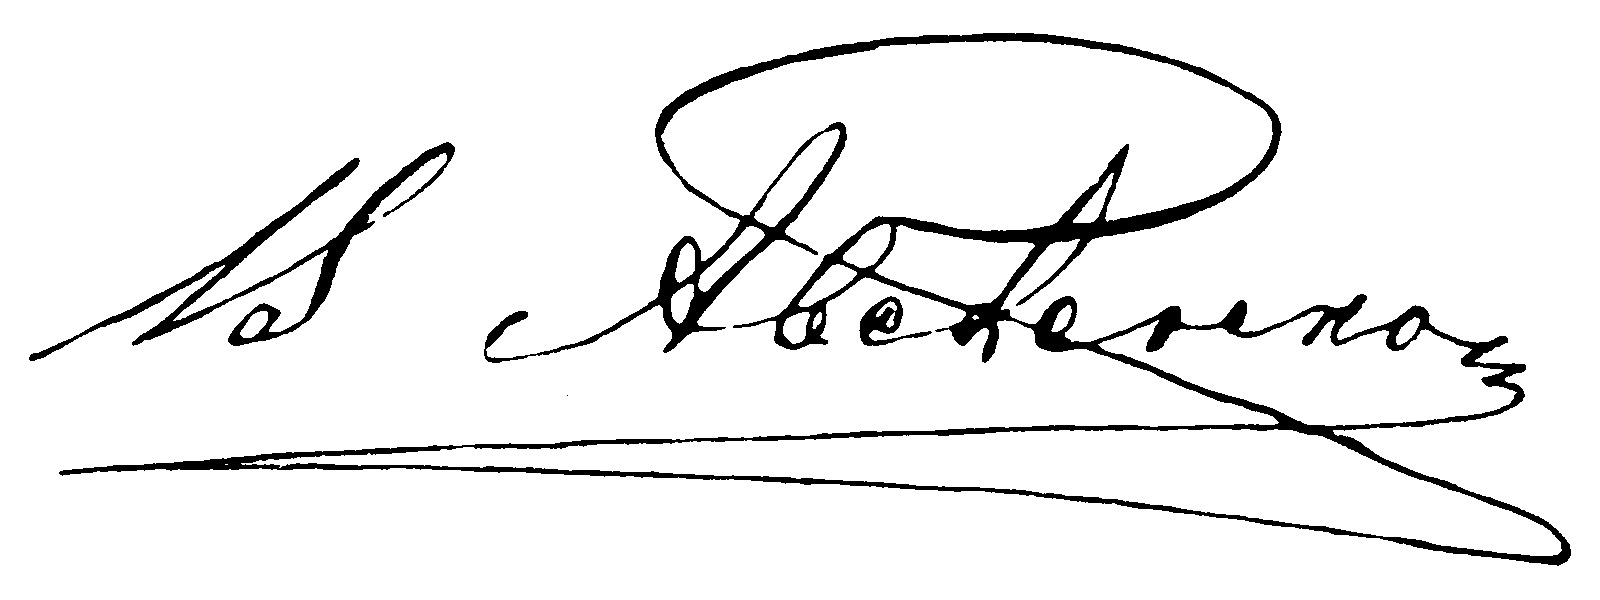
Signature of: vasily avseenko